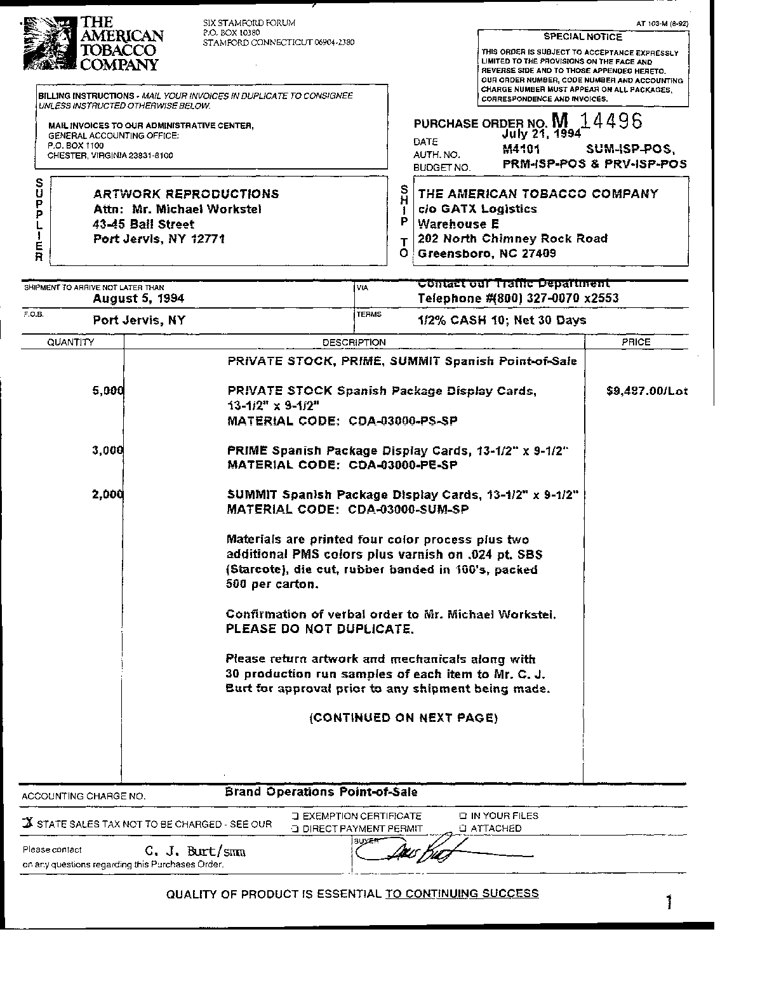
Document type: Invoice